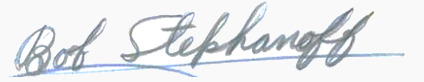
Signature of: robert stephanoff